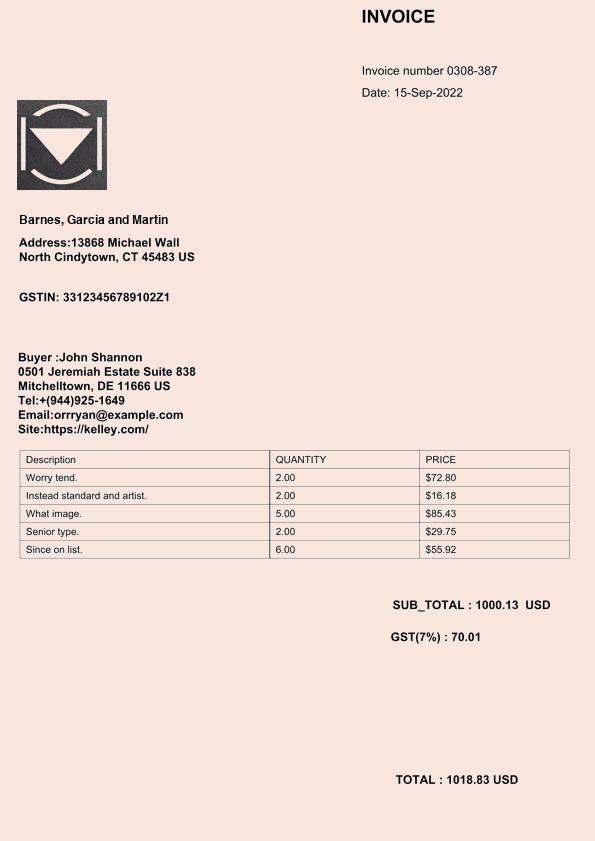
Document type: Invoice